Question: What could the diagnosis suggest?
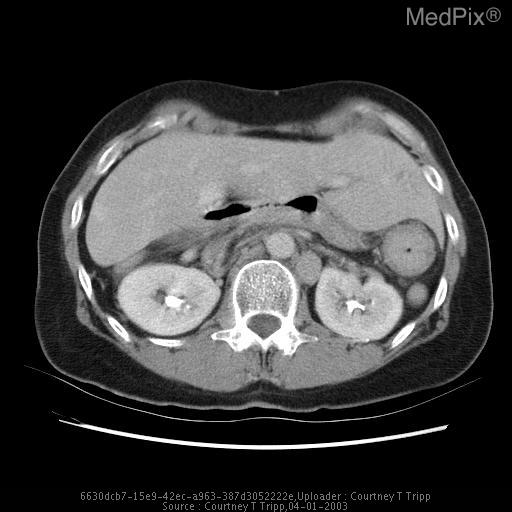
Answer: The possible diagnosis includes Differential Diagnosis:  Congenital diaphragmatic hernia: Bochdalek, Morgagni, Paraesophageal hernia through esophageal hiatus.  Traumatic diaphragmatic hernia.  Diaphragmatic eventration..